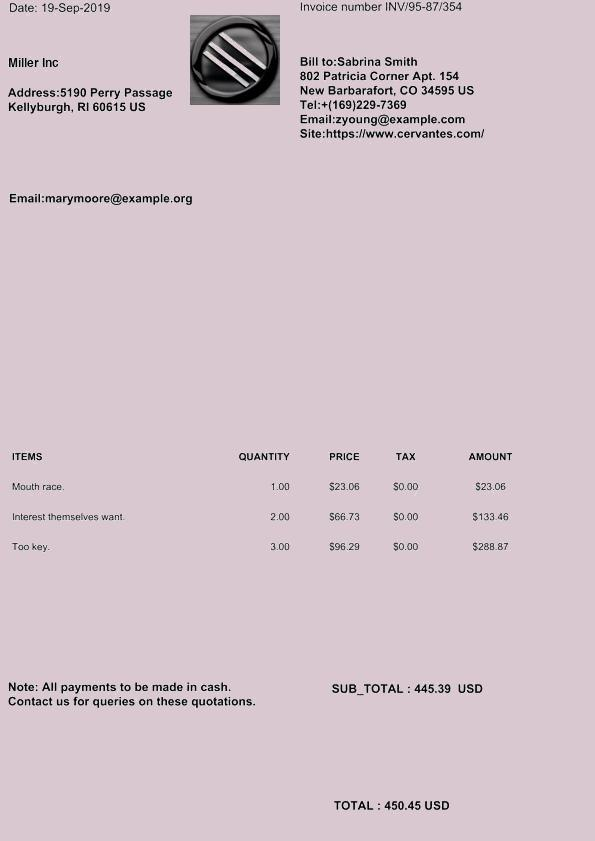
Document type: Invoice